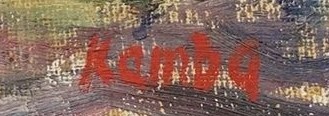
Signature of: ferdinand kamba